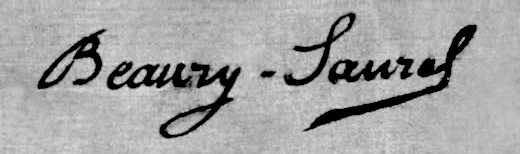
Signature of: amélie beaury saurel